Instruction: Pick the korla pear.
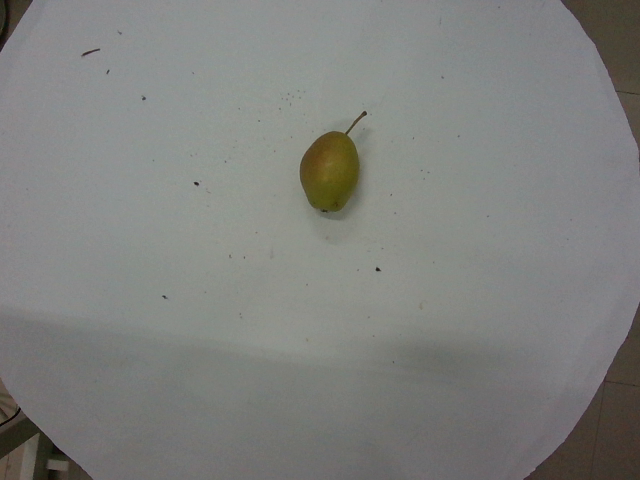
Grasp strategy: vertical